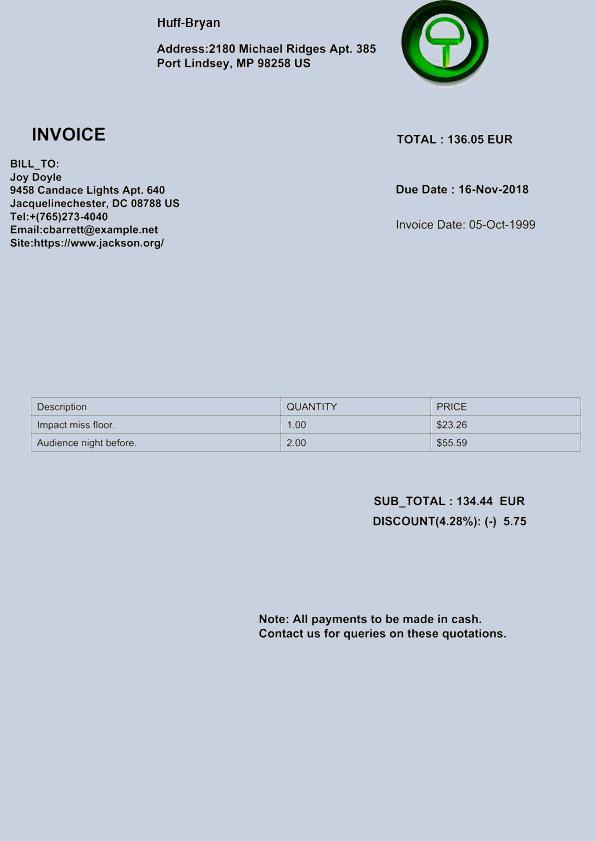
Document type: Invoice